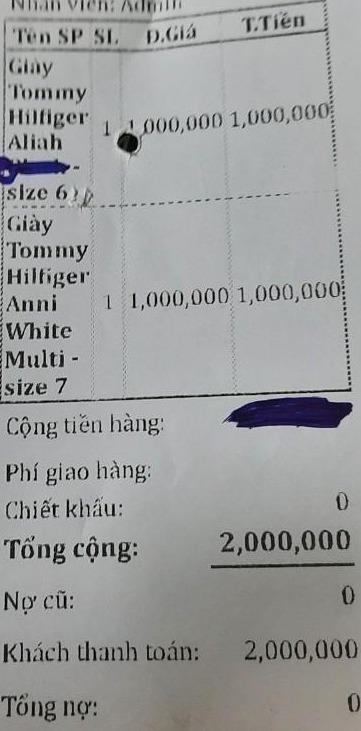
Nhân viên: Admin

<table>
  <tr>
    <th>Tên SP</th>
    <th>SL.</th>
    <th>D.Giá</th>
    <th>T.Tiền</th>
  </tr>
  <tr>
    <td>Giày Tommy Hilfiger Aliah - size 6 1/2</td>
    <td>1</td>
    <td>1,000,000</td>
    <td>1,000,000</td>
  </tr>
  <tr>
    <td>Giày Tommy Hilfiger Anni White Multi - size 7</td>
    <td>1</td>
    <td>1,000,000</td>
    <td>1,000,000</td>
  </tr>
</table>

Cộng tiền hàng:
Phí giao hàng:
Chiết khấu: 0
Tổng cộng: 2,000,000
Nợ cũ: 0
Khách thanh toán: 2,000,000
Tổng nợ: 0